Question: By what date must an appeal be filed according to the document?
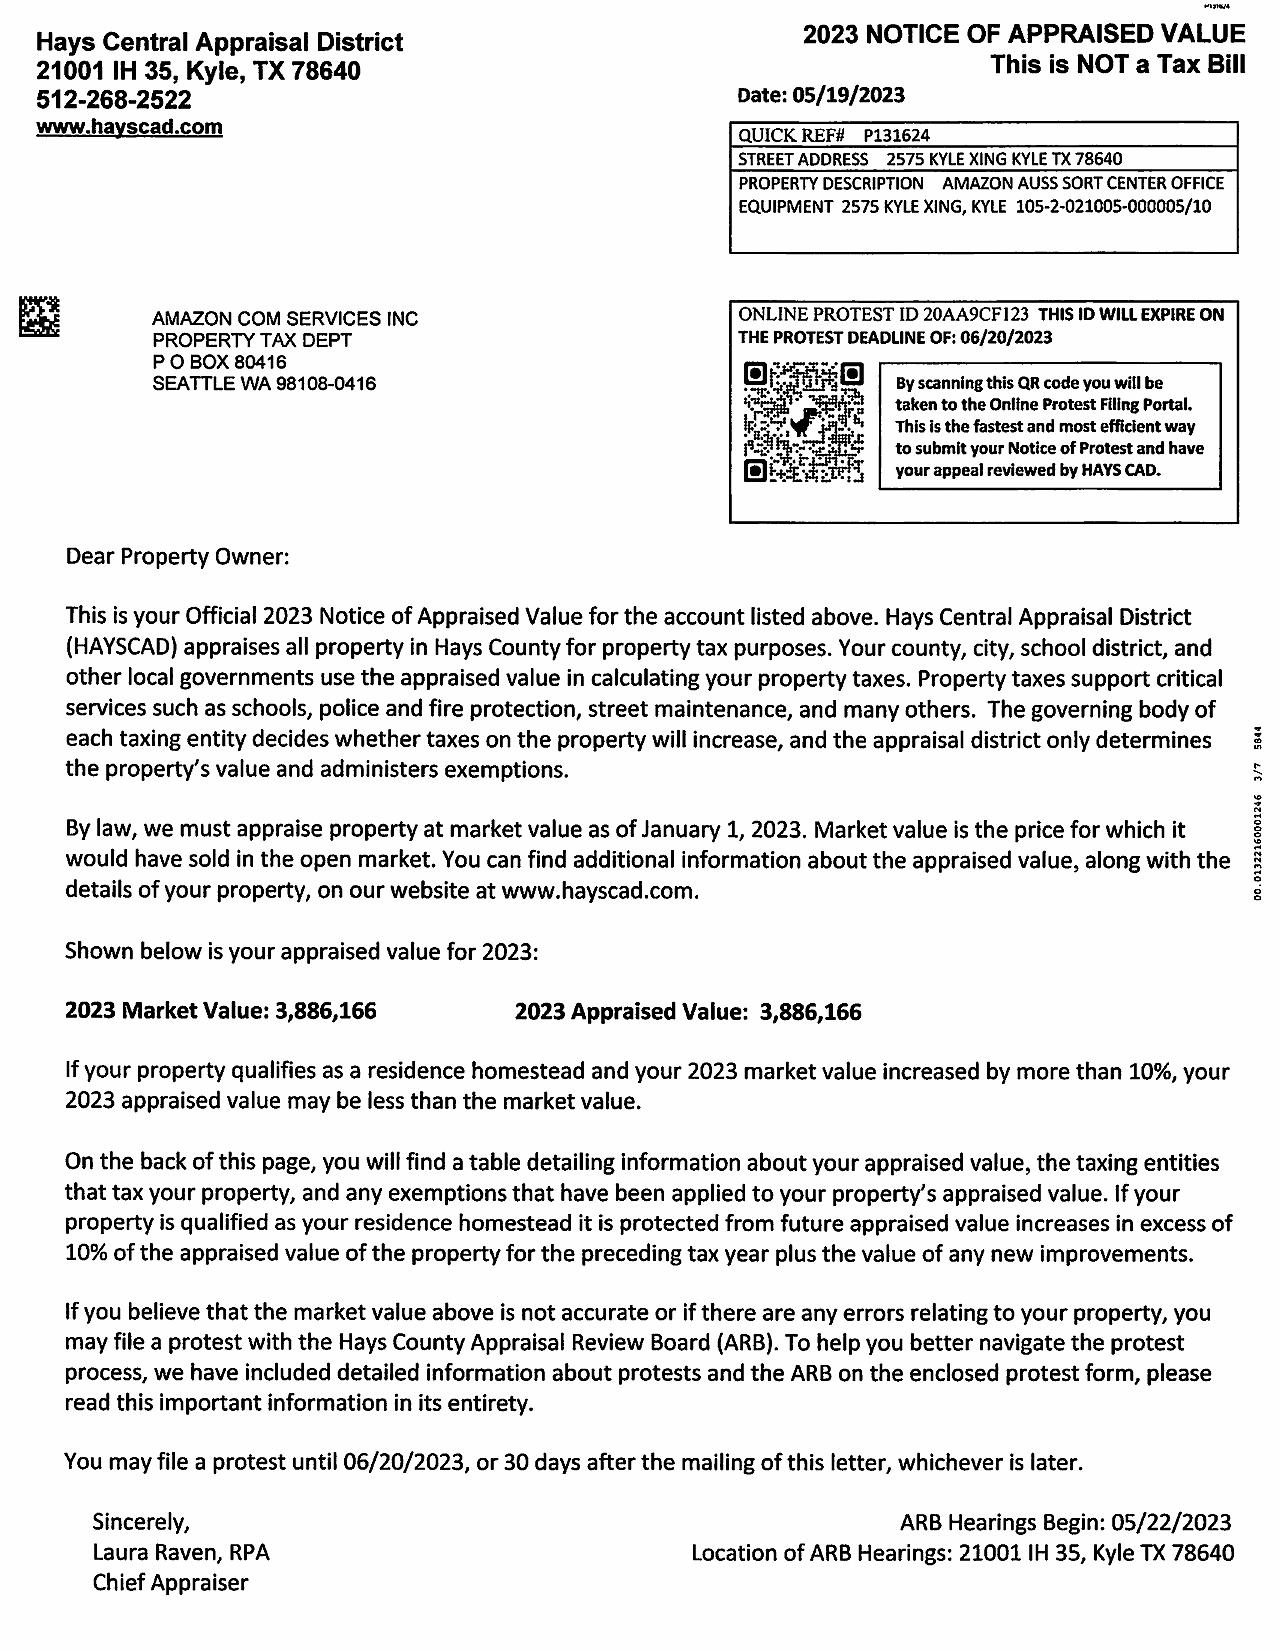
Answer: "6/20/23"